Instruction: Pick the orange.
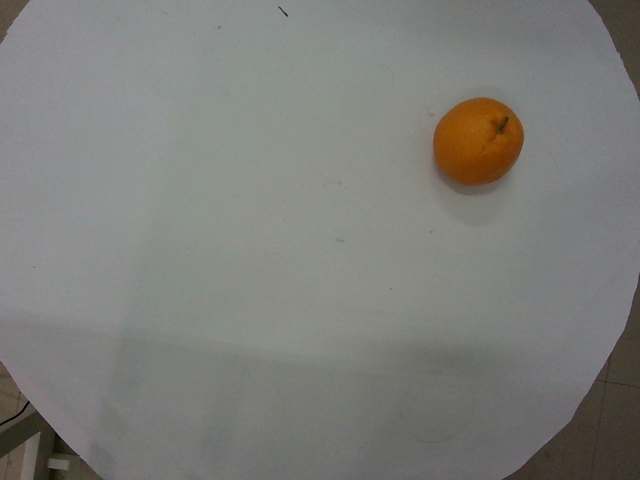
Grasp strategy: vertical